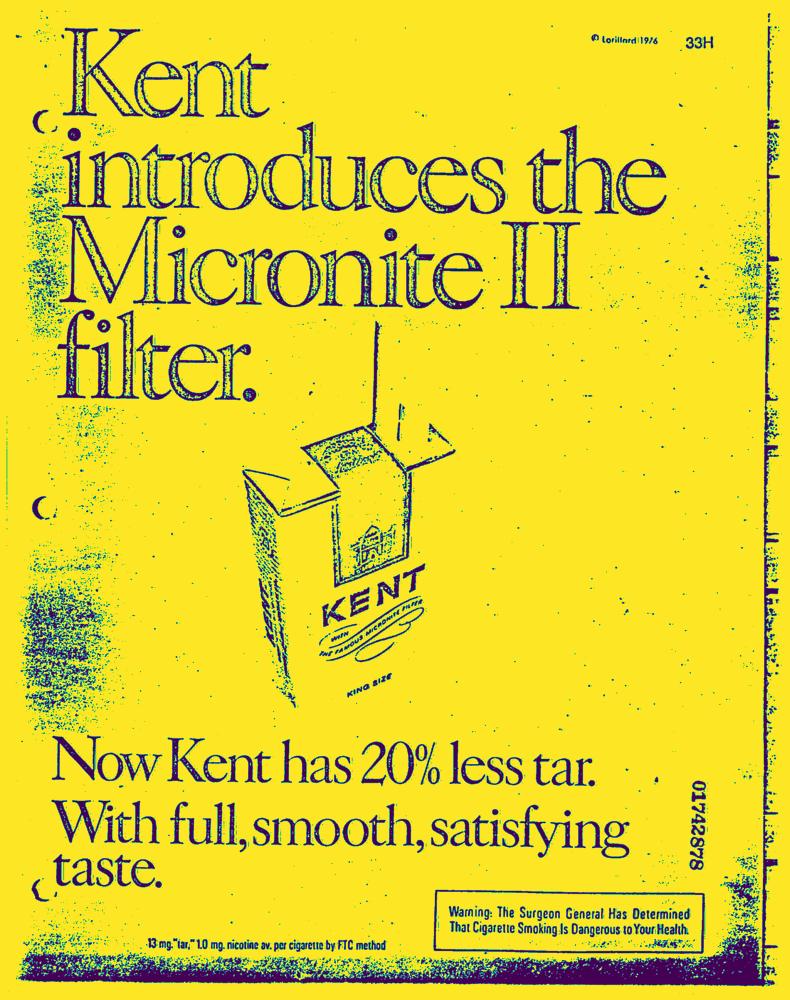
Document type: AD